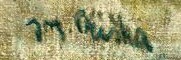
Signature of: josef tříška